Patient: Male, age 47
A 47-year-old male patient suffered from intermittent cough and fever for over 2 months, these symptoms aggravated for at last 20 days without sputum, shortness of breath, thoracalgia or hemoptysis. Initially, computed tomography (CT) scan of his chest showed a mass lesion in right upper lobe of his lung and partial of right pleural thickening, with diffuse consolidation and ground-glass opacity in bilateral pulmones (Figure 1). The doctors considered about interstitial pneumonia owing to infection. While after several days of antibiotic therapy (including sulbenicillin disodium and etimicin), his symptoms had not improved. So bronchoscopy was carried out. Atypical epithelial cells inclined to denocarcinoma were found in transbronchial smear of cytology, while bronchial brushing and biopsy was negative. Unexpectedly the patient felt swollen of his neck just after bronchoscopy, so he underwent another CT at the same day. The CT scan showed bilateral pneumothorax and emphysema of mediastinum superius. Then he transfered to another hospital for symptomatic treatment 5 days later, positron emission tomography/computed tomography (PET/CT) revealed a nodule of about 2.7 cm of its long diameter with characteristics of lobulation and spiculation in the right lung apex section and diffuse consolidation shadow spreading over rest of lung field. The nodular lesion was deemed to be peripheral lung cancer, which average uptake value of (18)F-FDG was 4.3 and maximal uptake value was 5.7. Remaining consolidation was considered as diffuse lung cancer with mildly elevated uptake value of (18)F-FDG (Figure 2). Furthermore, lymph node metastasis of left hilar was likely to have arised.
The patient came to our hospital for further diagnosis and therapy. After admission, the patient never had a fever again and auscultation of lung was normal. His results of test for complete blood count, erythrocyte sedimentation rate (ESR), C reactive protein(CRP), procalcitonin (PCT) and biochemical parameters (including lactate dehydrogenase, LDH) were normal. The patient's T cell subpopulations were normal and human immunodeficiency virus (HIV) antibody was negative. Serum tumor markers assay showed normal results as carcinoembryonic antigen (CEA): 3.4 ng/ml, section 19 of cytokeratin (CYRFA21-1): 10.9 ng/ml, squamous cell carcinoma antigen (SCC): 0.8 ng/ml, and neuron specific enolase (NSE): 15.9 ng/ml. Blood gas analysis showed hyoxemia with partial pressure of oxygen (PaO2) being 68 mmHg and peripheral blood saturation (SpO2) being 93% on room air,while potential of hydrogen (PH) and partial pressure of carbon dioxide (PaCO2) was normal. Spirometric abnormality is mildly restrictive defect manifested by decreased vital capacity (76.27% of predicted value) and mildly reduced diffusing capacity for carbon monoxide (73.28% of predicted value). Fiberoptic bronchoscopy was applied again for diagnosis. BALF showed a large amount of amorphous red-dyed materials and a few alveolar macrophages scattered in endoalveolar space with PAS positive (Figure 3). Transbronchial lung biopsy (TBLB) found great numbers of unstructured, red-dyed granules with PAS+ and adenocarcinoma with differentiated grade II with immunohistochemical analysis for ALK-D5F3(-), CEA(-), EGFR-E746(-), EGFR-L858(-), Ki-67(5%+), NapsinA(+), TTF-1(+), SPA(+), CD68(+) and CK(+) (Figure 4). Follow-up EGFR detection (ARMS used) showed mutations in exon 19 of the EGFR gene, while mutations were not detected in exon 18, 20 and 21.
We judged clinical stage IIB (cT1cN1M0) according to PET/CT, BALF and lung biopsy. Thoracic surgeons carried out wedge resection in VATS (video-assisted thoracoscopic surgery) with mediastinal lymphnode sampling (group 2,4). Pathological findings (in upper right lung) confirmed adenocarcinoma differentiated grade II~III, mainly presenting as acinar and solid type, rarely papillary type. Amorphous eosinophilic substance can be seen in the alveolar of pulmonary tissue around, which was consistent with PAP (Figure 5). In addition, bilateral lymph nodes of group 2 and 4 proved metastasis and carcinoma did not involve the visceral pleura. Then we revised as stage IIIB(pT1cN3M0) and administered adjuvant chemotherapy (Cisplatin 75 mg/m2 day 1, pemetrexed 500 mg/m2 day 1, every 28 days for 4 cycles). Chest CT after 2 cycles of postoperative chemotherapy (Figure 6) showed no tumor recurrence and no patchy, ground-glass opacities. Chest CT of follow-up visits once every three months in local approved SD (stable disease).However ninth months after therapy, the patient felt pain on the left chest. CT showed multiple, subsolid nodules in both lungs and suspected metastasis in the left sixth rib bone and T8 vertebral bone (Figure 7).SPECT/CT for whole body bone planar imaging showed multiple bone metastasis, considered the recurrence and metastasis of the adenocarcinoma. Then we reassessed as stage IVB (rT4N3M1c) and administered 2cycles of primary chemotherapy (Cisplatin 75 mg/m2 day 1, pemetrexed 500 mg/m2 day 1,every 28 days for 4 cycles) up to now.
Keywords: lung cancer, peripheral adenocarcinom, pulmonary alveolar proteinosis
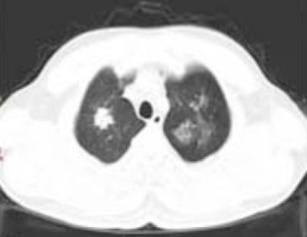
Image caption: Chest CT after 2 cycles of postoperative chemotherapy. (A) No tumor recurrence in right upper lobe of lung.